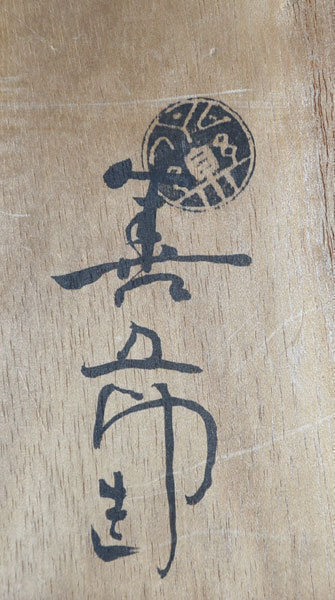
Signature of: eiraku wazen